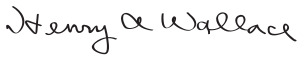
Signature of: henry a wallace